Question: How is the history relevant to the case?
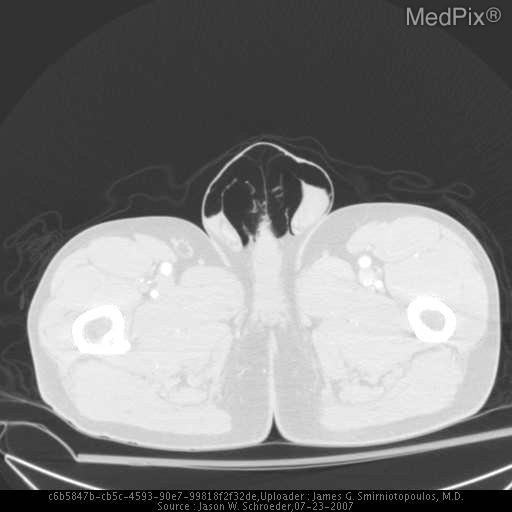
Answer: The patient's history of 55 year man status-post a 10 foot fall is key in understanding the case.